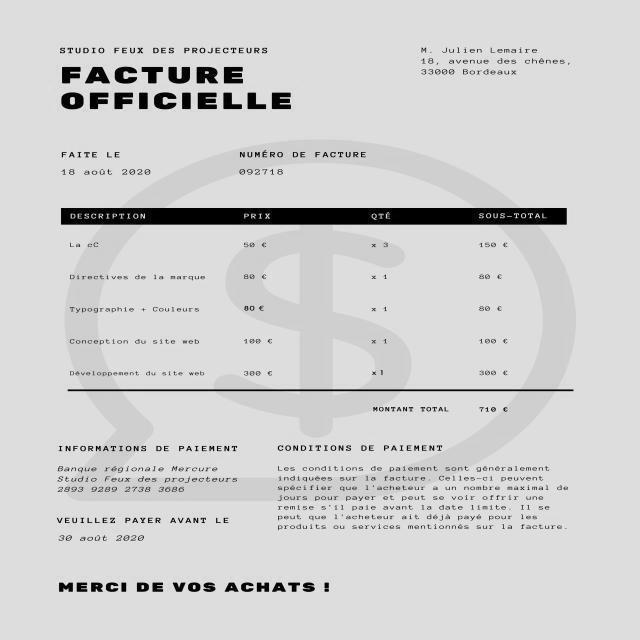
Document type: Invoice